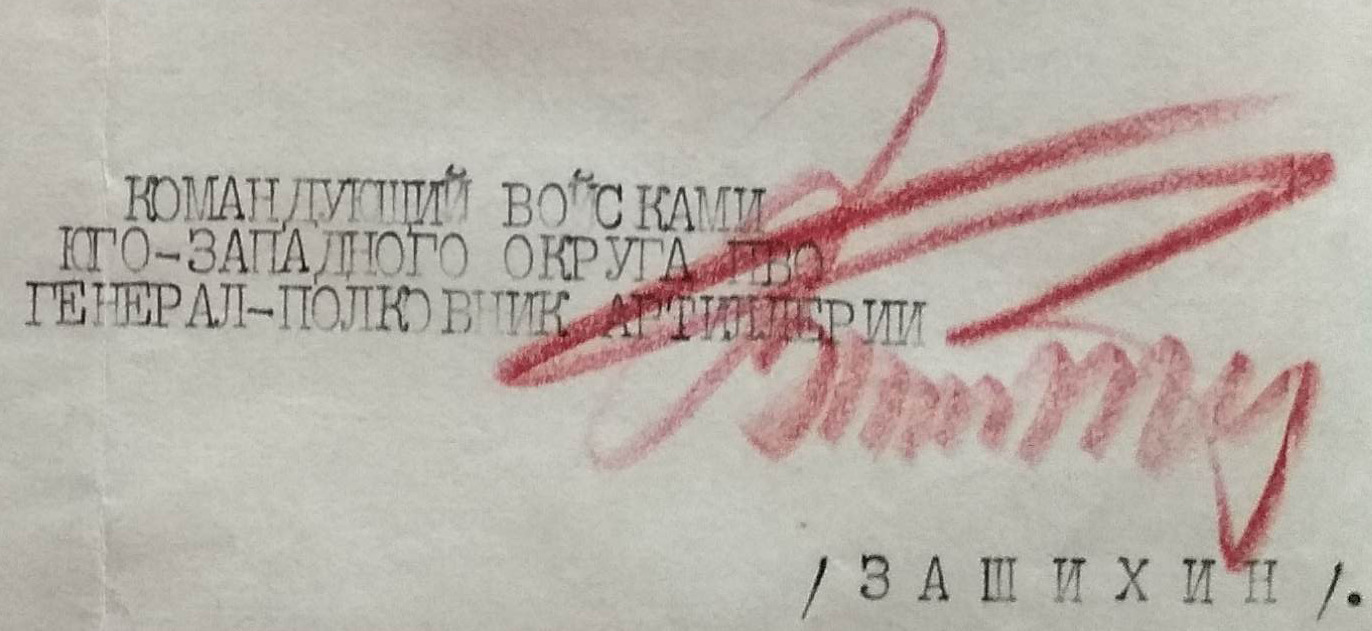
Signature of: gavriil zashykhin